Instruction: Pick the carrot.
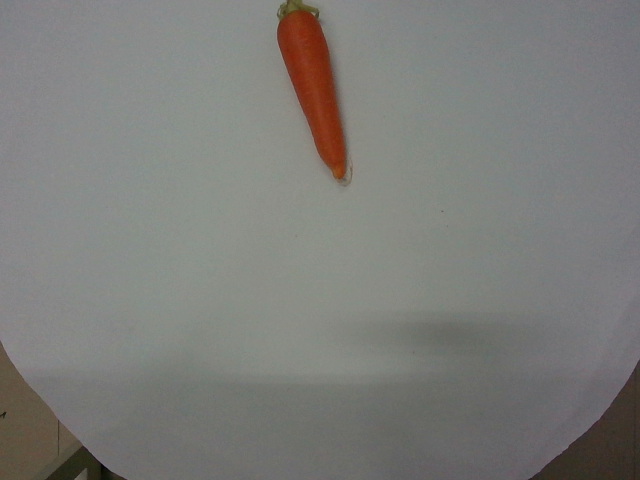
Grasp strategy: vertical